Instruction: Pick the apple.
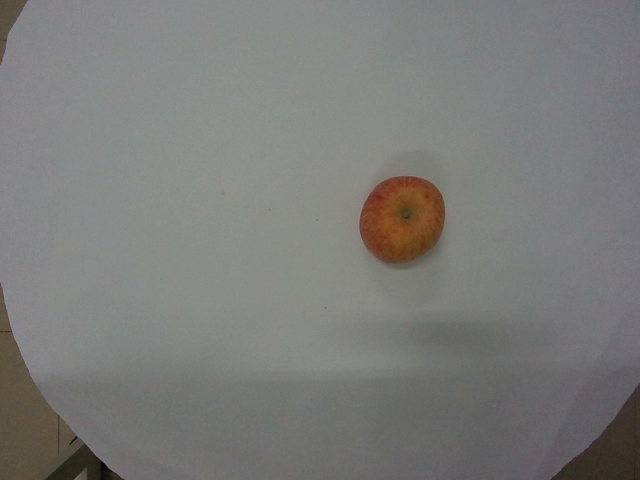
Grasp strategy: vertical